Question: What was observed in the imaging?
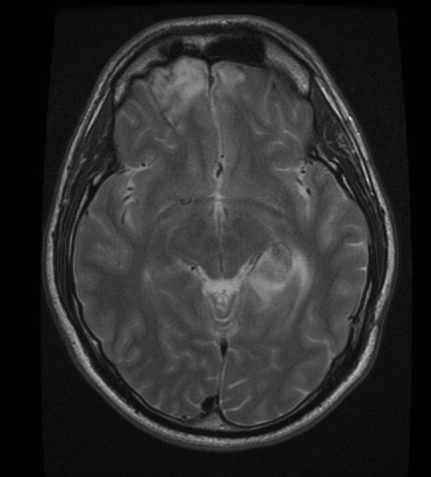
Answer: The imaging shows • 12 months following gamma knife therapy, follow up imaging revealed a rim-enhancing mass in the left temporal lobe adjacent to the posterior horn of the left ventricle. Surrounding this lesion is extensive T2-high signal, likely representing edema.
•  Initial MR images show malacic changes in the frontal lobes with  an incidental prominent vascular structures suggestive of a developmental venous anomaly.
• Arteriogram also performed to therapy confirmed the presence of an AVM, predominantly fed by left lateral posterior choroidal artery. MRI on initial presentation revealed nonopacifying flow voids in the region of the choroid plexus of the left lateral ventricle with extension into the left thalamus. Also noted is evidence of contusion in the right frontal lobe..